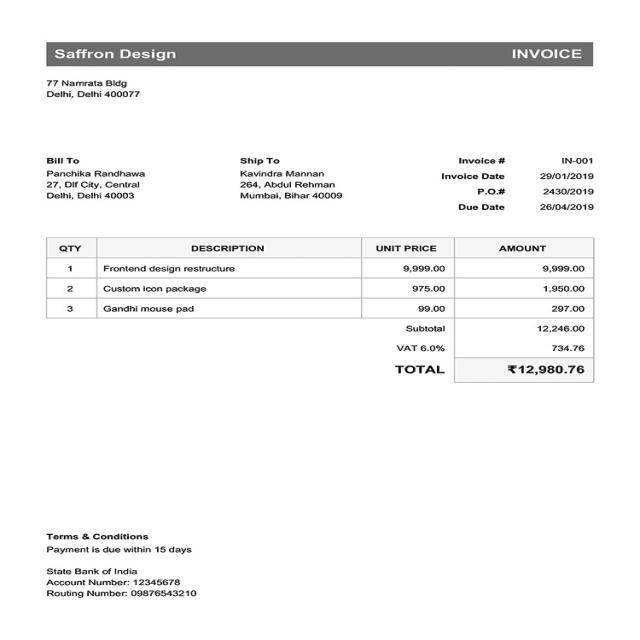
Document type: Invoice